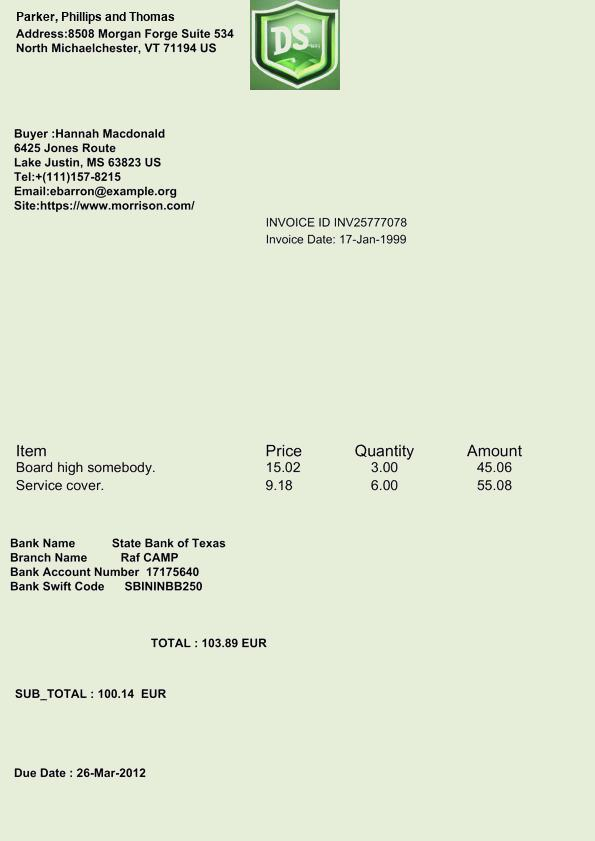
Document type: Invoice